Question: What could the diagnosis suggest?
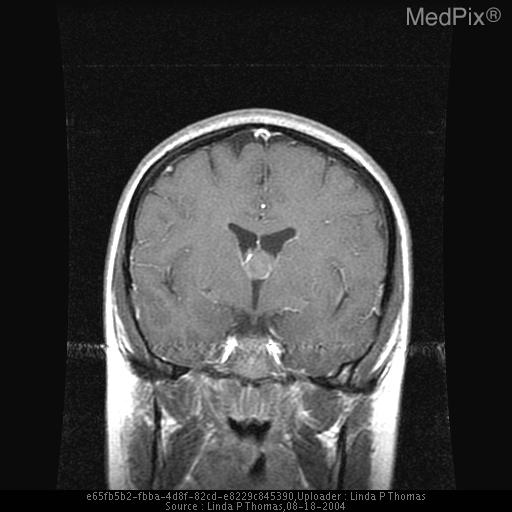
Answer: The possible diagnosis includes Colloid cyst.
Although other lesions can occur in this region such as ependymoma, subependymoma, giant cell astrocytoma and central neurocytoma,the imaging findings are characteristic for a colloid cyst..